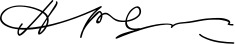
Signature of: vladislav ardzinba